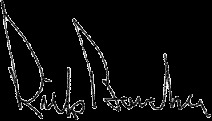
Signature of: rick boucher